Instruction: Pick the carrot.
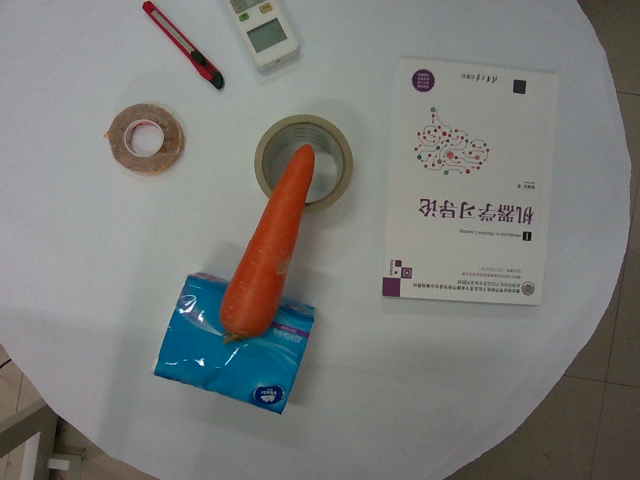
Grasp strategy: vertical